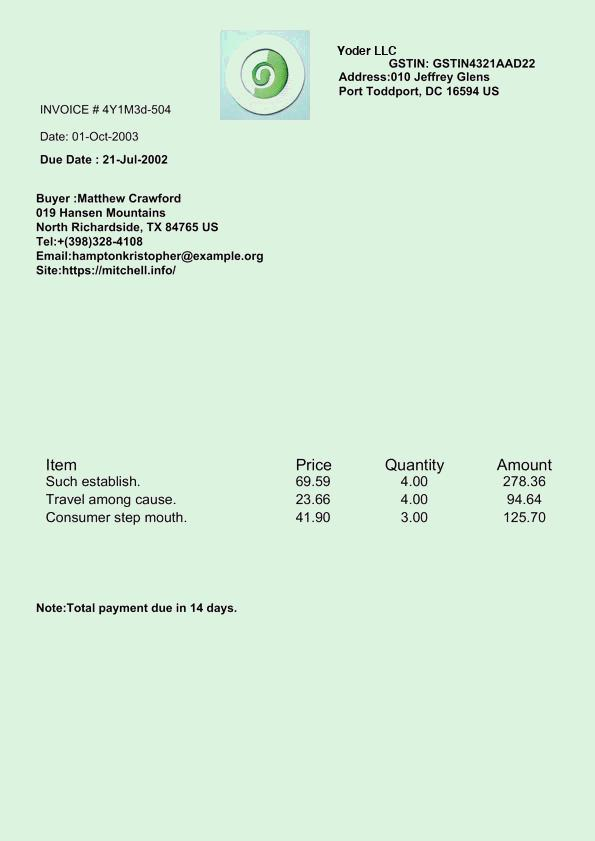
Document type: Invoice